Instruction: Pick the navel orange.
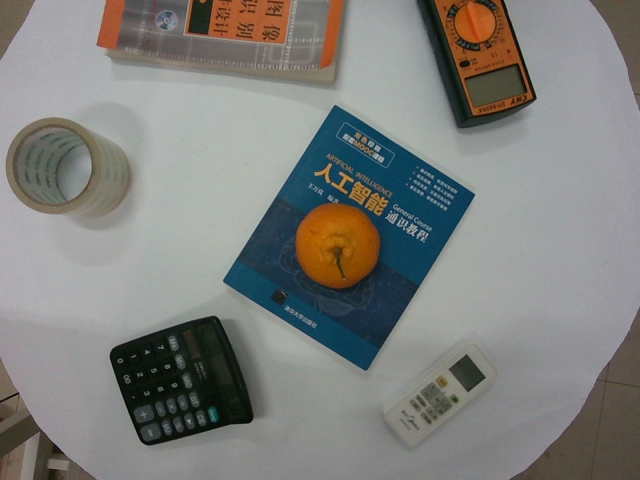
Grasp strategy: vertical